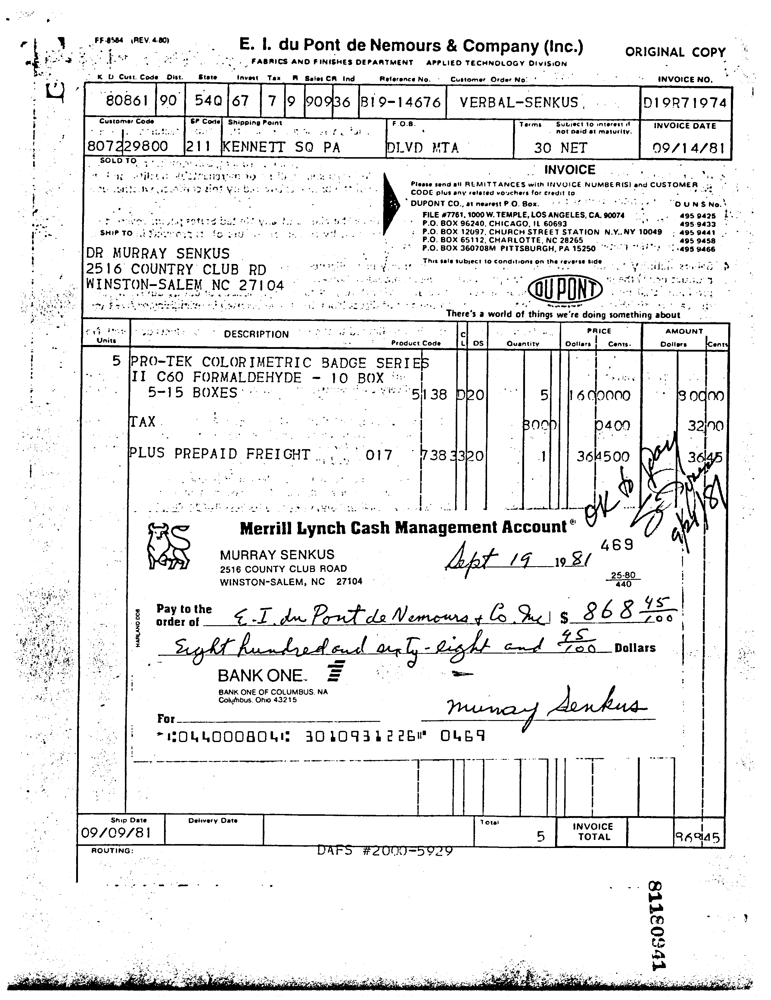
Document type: Invoice